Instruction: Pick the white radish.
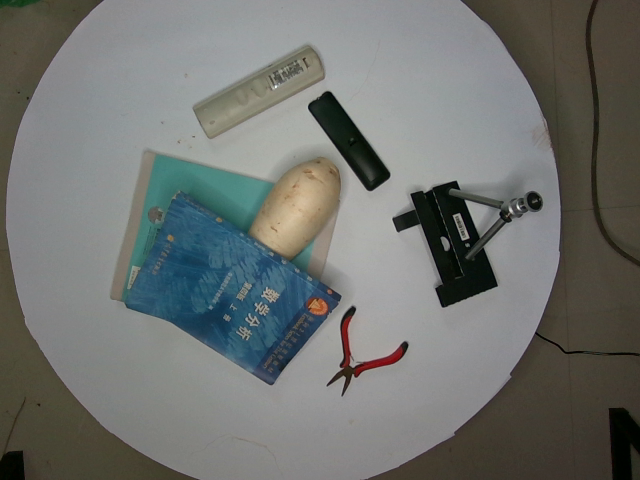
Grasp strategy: vertical